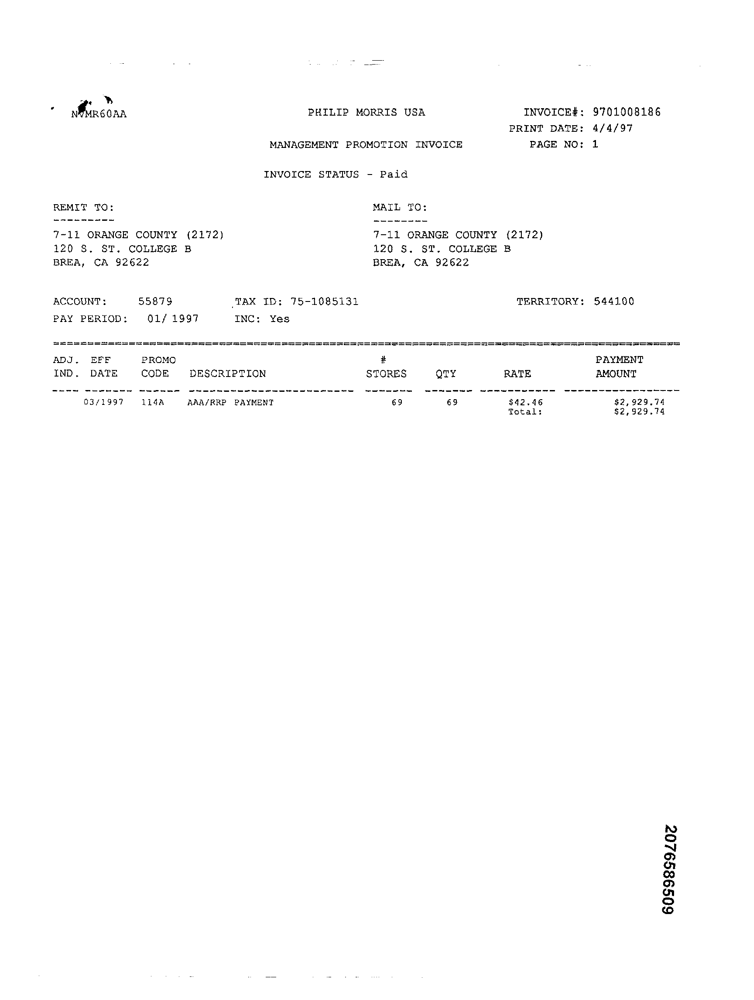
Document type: Invoice